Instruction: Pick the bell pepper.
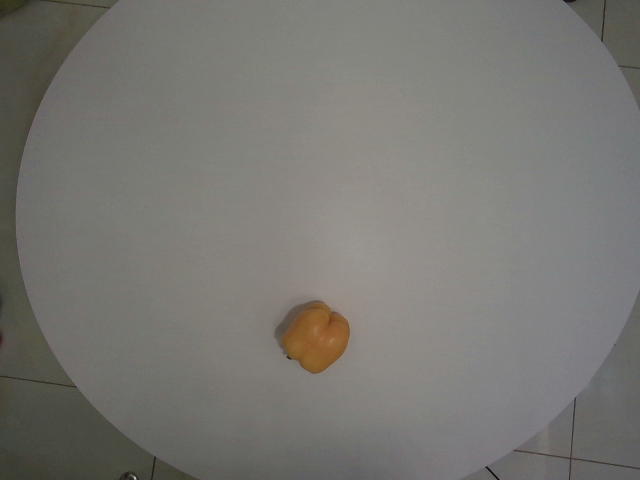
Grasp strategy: vertical